Question: What do the imaging results show?
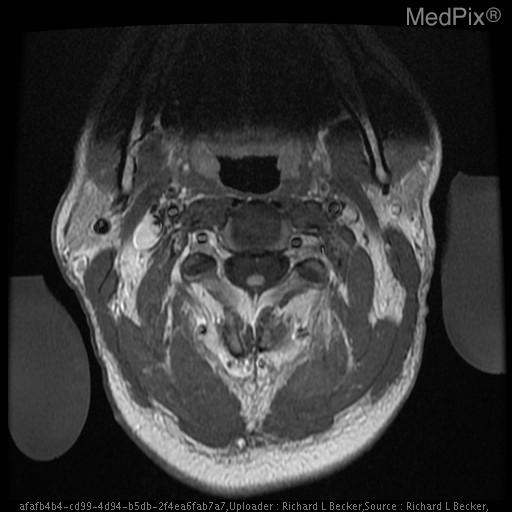
Answer: The imaging shows Focal, well-defined enhancing lesion in the posterior aspect of the cord at C2-C3, which replaces rather than displaces cord tissue.  Increased T2 signal within and thickening of the spinal cord from C1 to C5, consistent with surrounding edema. No involvement of adjacent bone or dura. An intra-axial sharply defined uniformly avidly enhancing lesion in the posterior cord surface near the midline at C1-C2.  Replaces rather than displaces normal tissue.  No invasion of adjacent dura..